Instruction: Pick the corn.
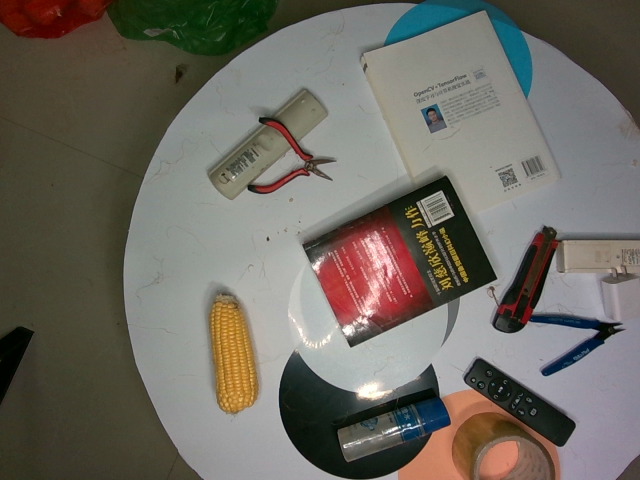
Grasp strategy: vertical